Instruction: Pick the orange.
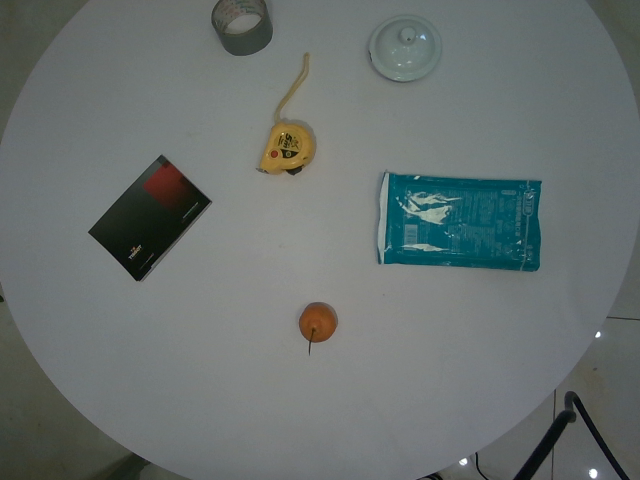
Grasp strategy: vertical